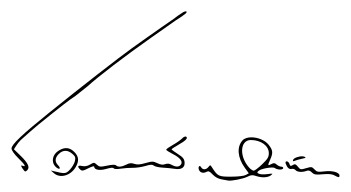
Signature of: fernando maría castiella y maíz